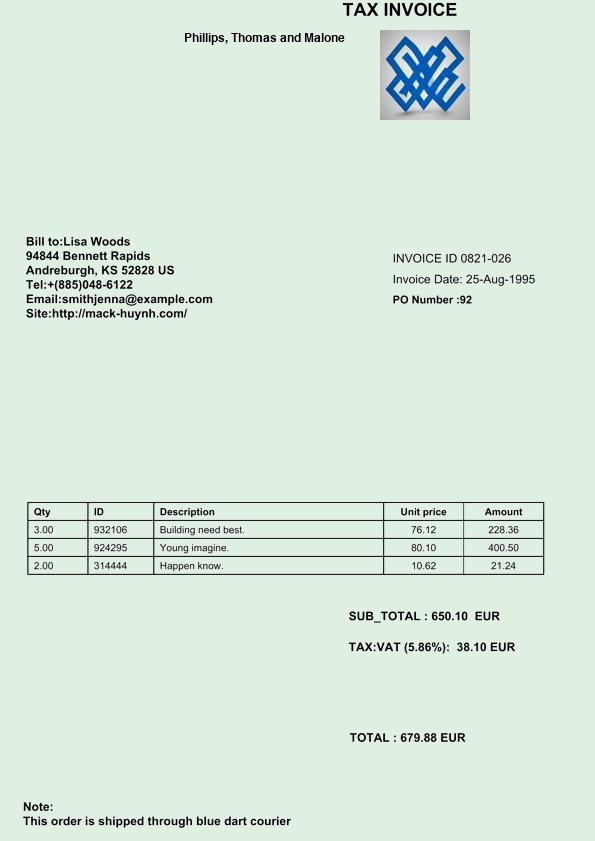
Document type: Invoice